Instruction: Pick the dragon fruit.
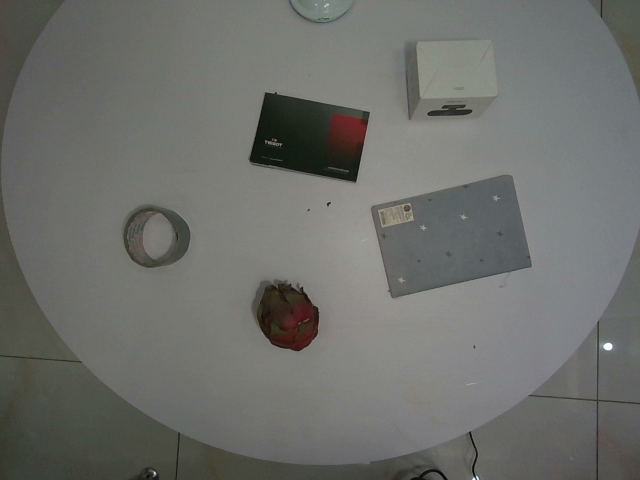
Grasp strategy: vertical